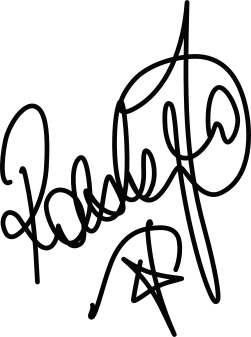
Signature of: robbie williams